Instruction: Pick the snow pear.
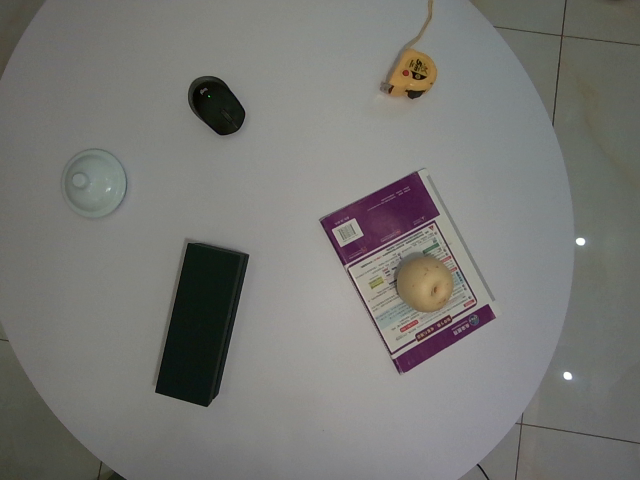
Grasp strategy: vertical